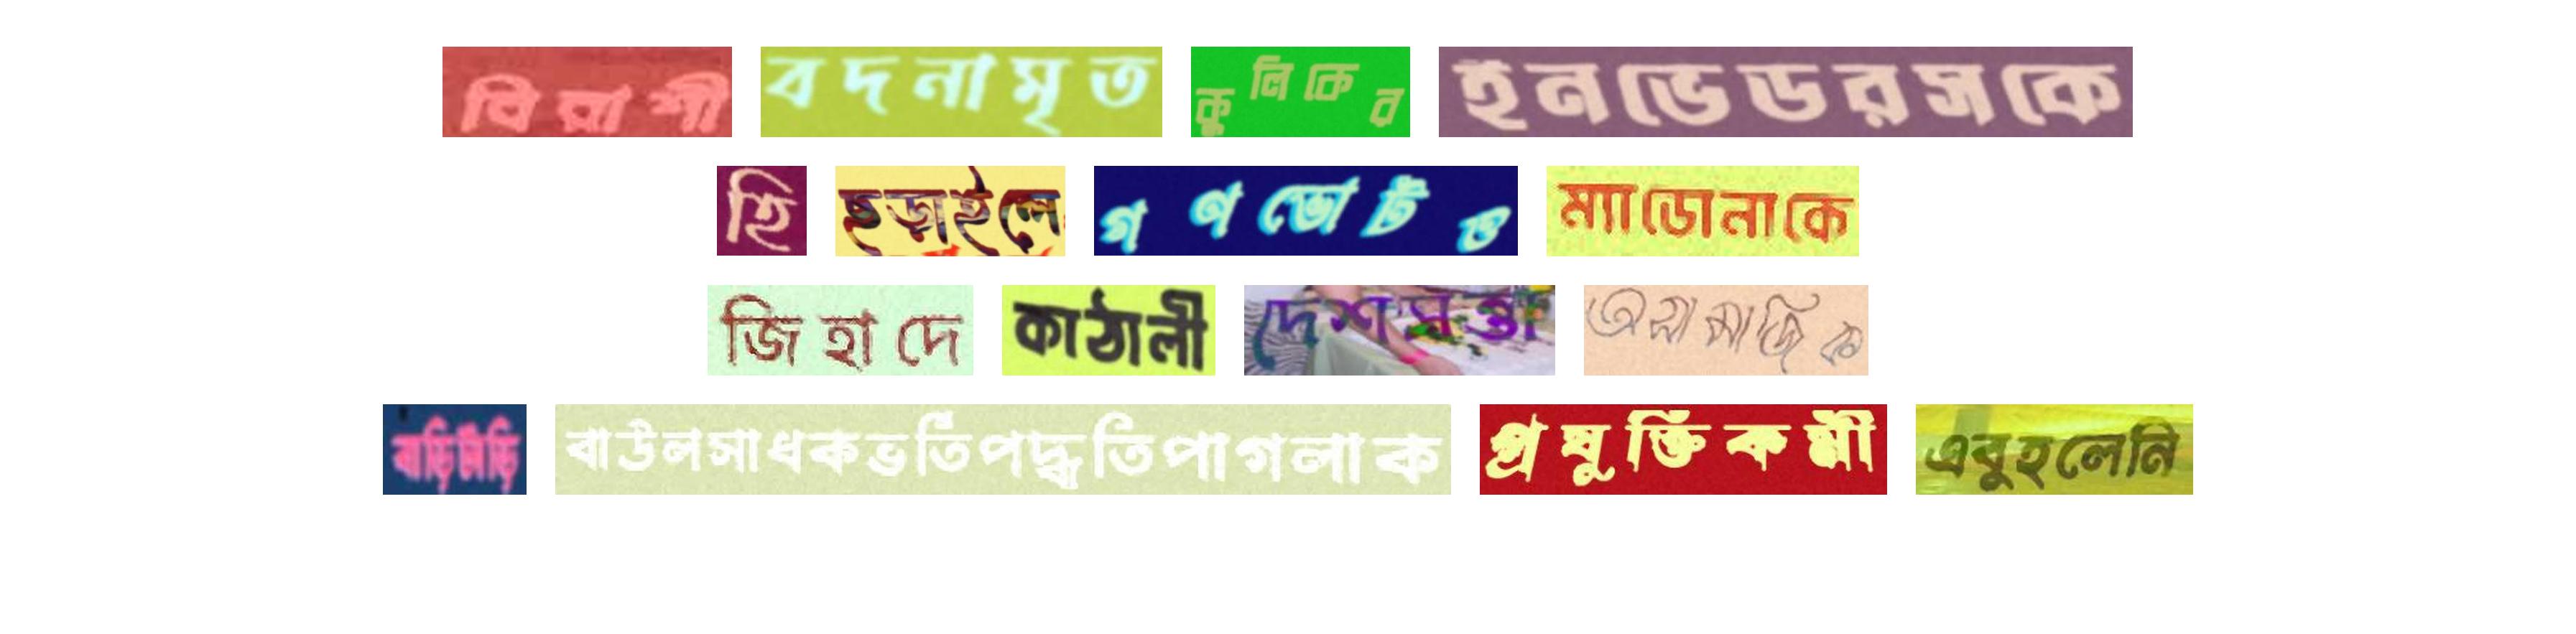
বিরাশী বদনামৃত কুলিকের ইনভেডরসকে
হি ছড়াইলে গণভোটও ম্যাডোনাকে
জিহাদে কাঠালী দেশসত্তা অসামাজিক
বাড়িটাড়ি বাউলসাধকভর্তিপদ্ধতিপাগলাক প্রযুক্তিকর্মী এবুহলেনি